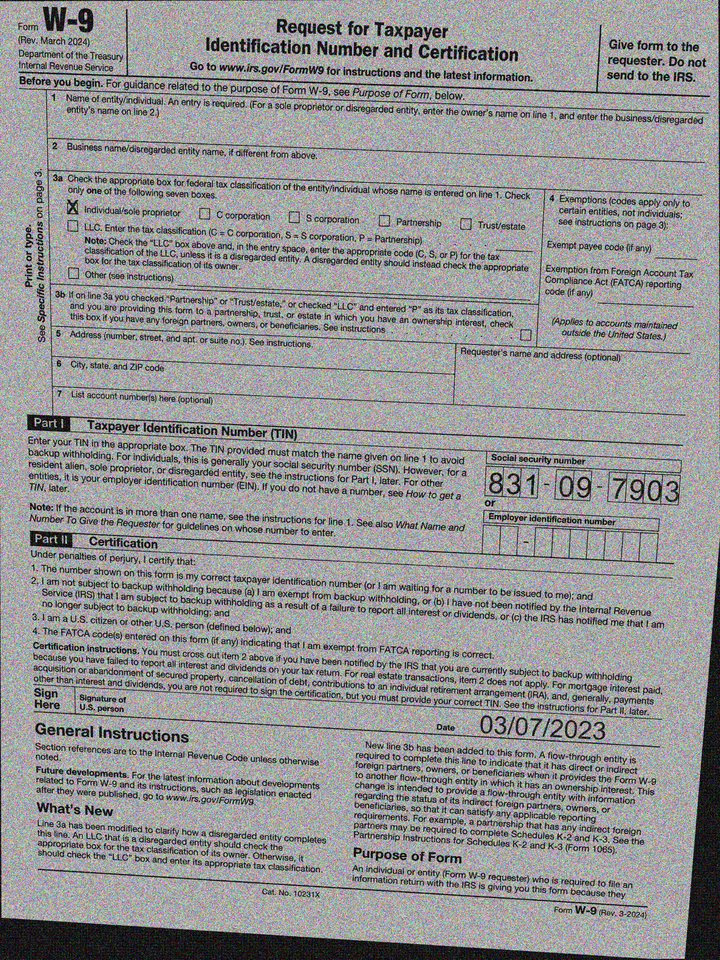
cbx: yes
ssn: 831097903
sdt: 03/07/2023